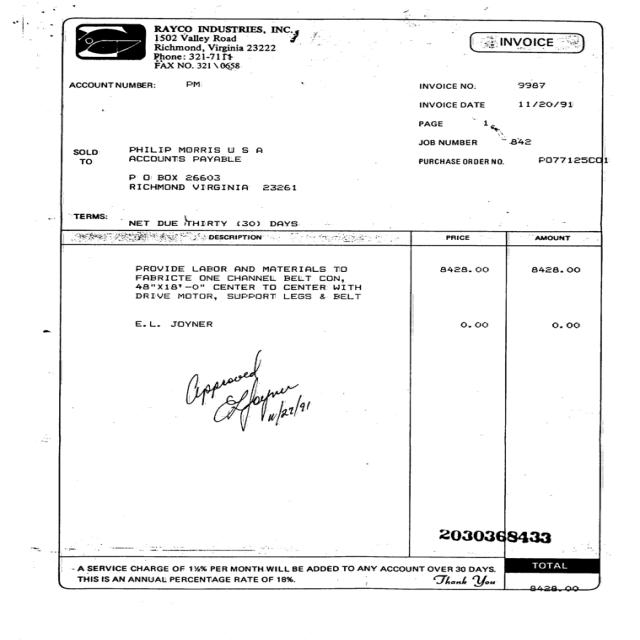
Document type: Invoice